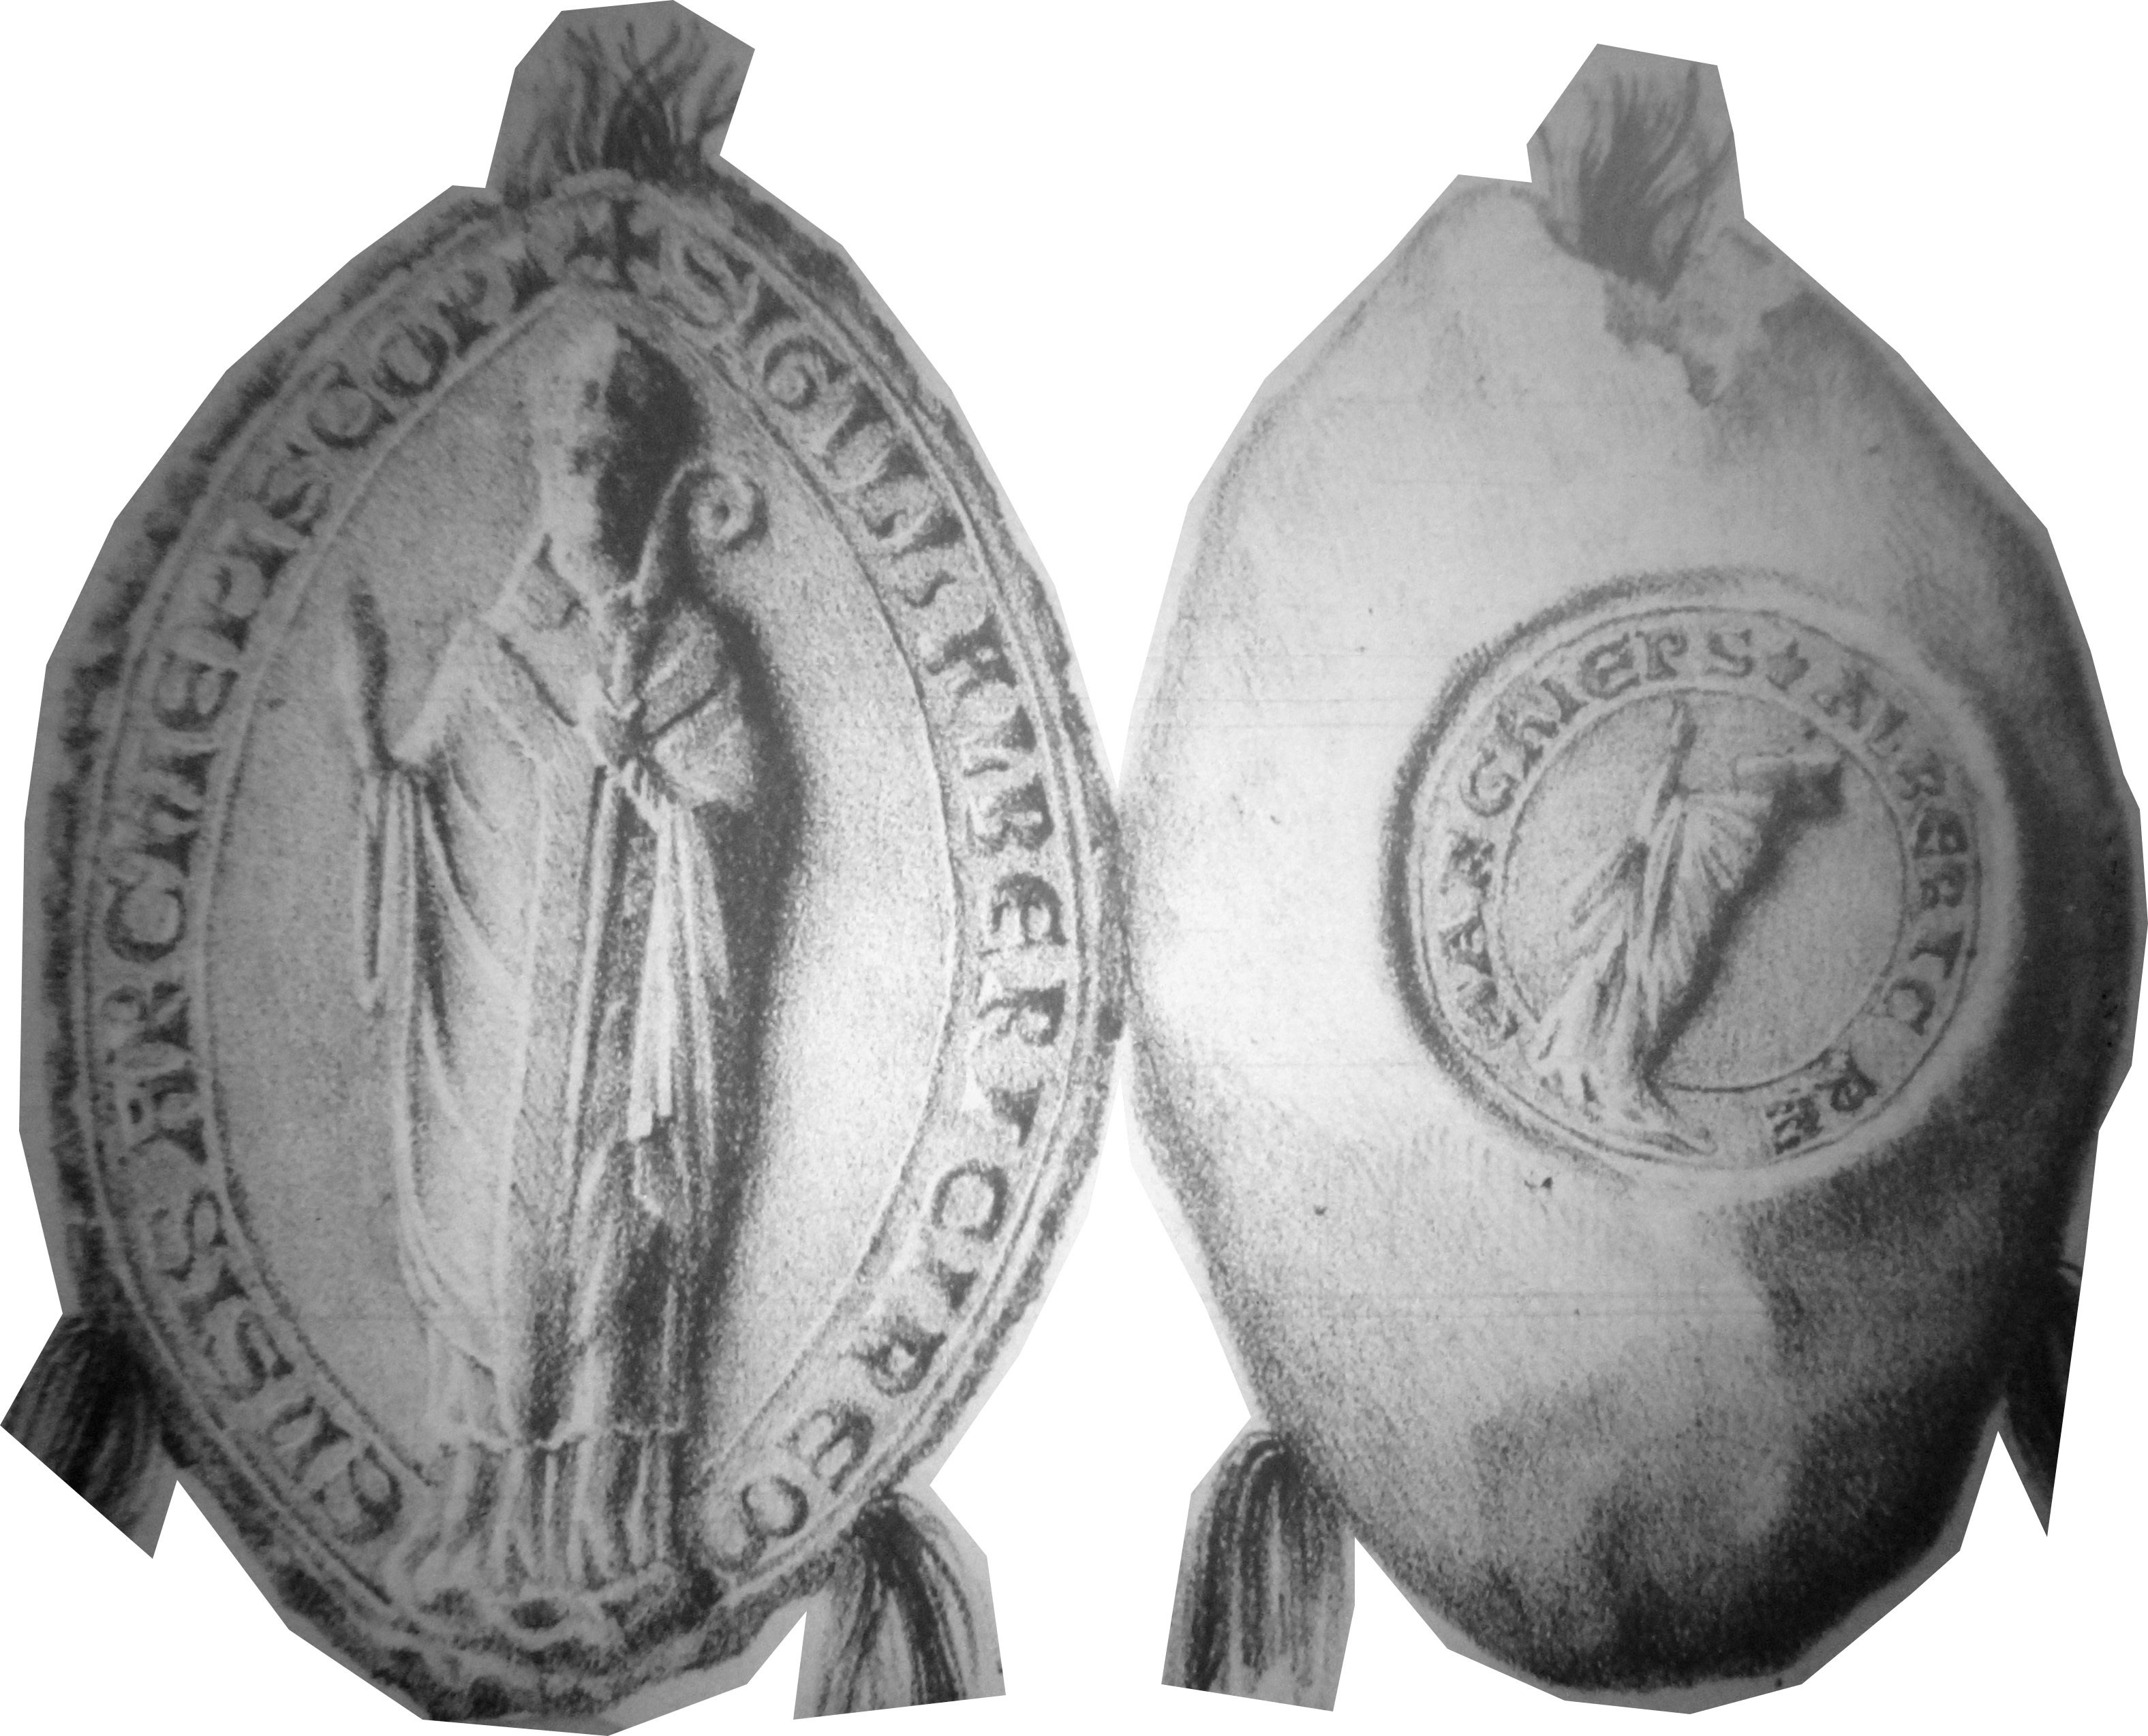
Signature of: aubrey